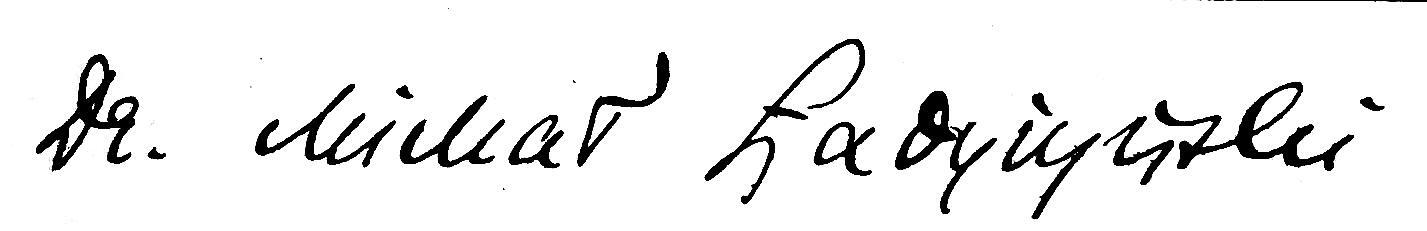
Signature of: michał ładyżyński